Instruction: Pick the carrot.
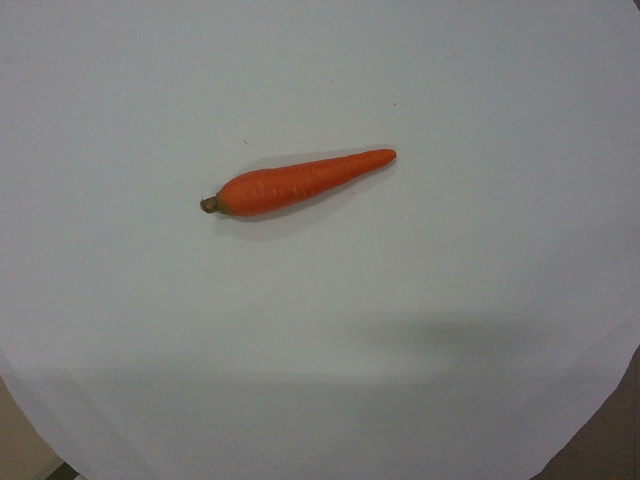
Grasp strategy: vertical